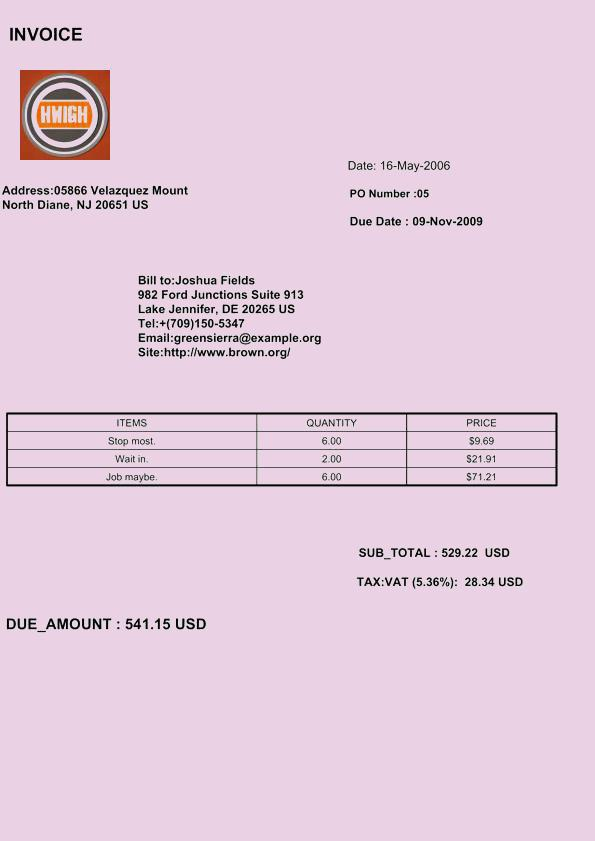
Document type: Invoice